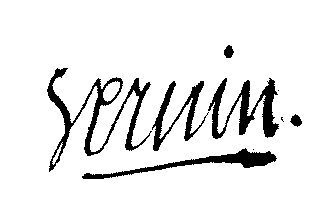
Signature of: pierre joseph vernin